Question: What is the main concern?
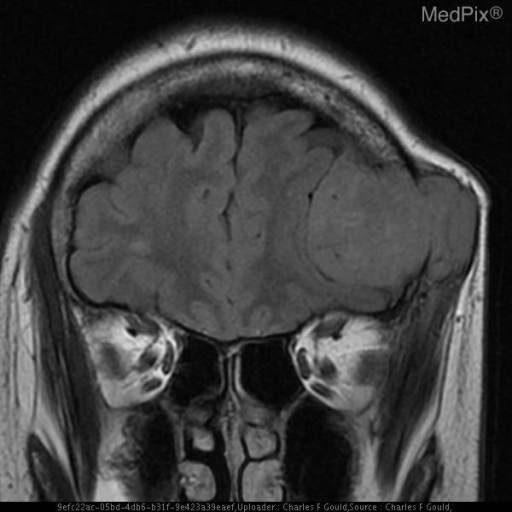
Answer: The findings suggest Plain radiograph (skull): Multiple “punched-out” lytic lesions are seen throughout the calvarium.
A large lytic lesion at the vertex disrupts both the inner and outer table.

T1 Sag: Large expansile mass lesion which is hypointense to bone marrow extending intracranially from the frontal clavarium.

T1 Cor:  Large expansile mass lesion which is hypointense to bone marrow extending intracranially from the frontal clavarium.

T1 Ax +C: Enhancing expansile mass lesion extending intracranially and superficially from the calvarium.

T1 Cor +C: Enhancing expansile mass lesion extending intracranially and superficially from the calvarium.

T2 Ax: Expansile mass which is isointense to bone marrow extending both intracranially and superficially from the calvarium.. Large expansile mass lesion which is hypointense to bone marrow extending intracranially from the frontal clavarium.. The patient might have a history of 61 y.o. woman with a "lump" on left side of head..